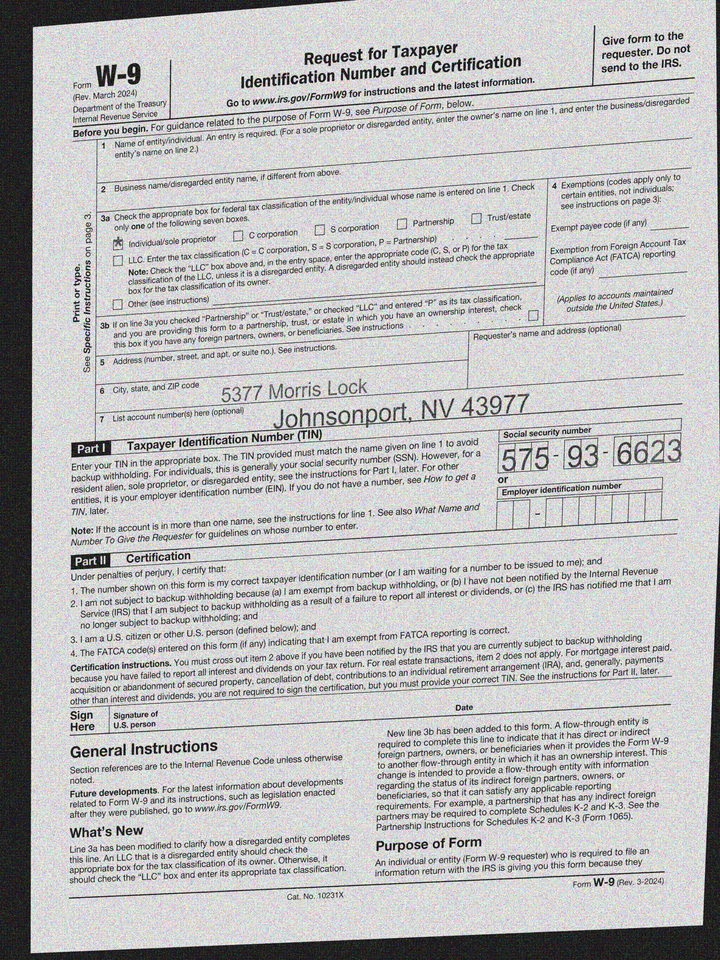
adr1: 5377 Morris Lock
adr2: Johnsonport, NV 43977
cbx: yes
ssn: 575936623